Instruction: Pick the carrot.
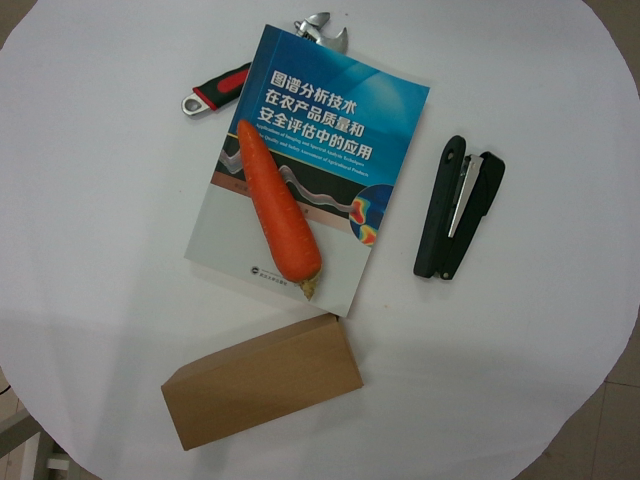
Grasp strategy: vertical